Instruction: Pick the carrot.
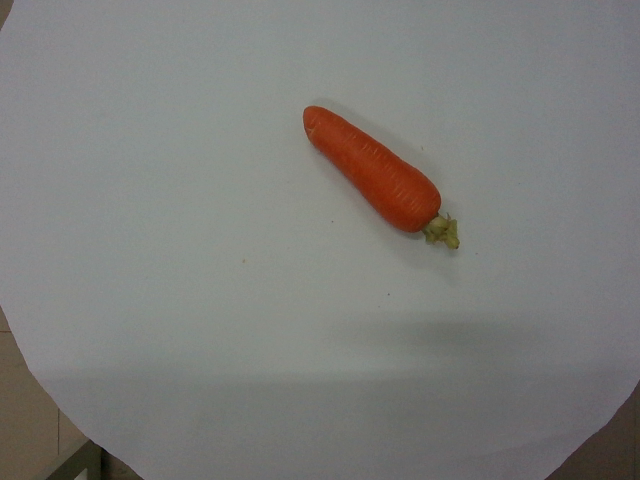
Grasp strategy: vertical